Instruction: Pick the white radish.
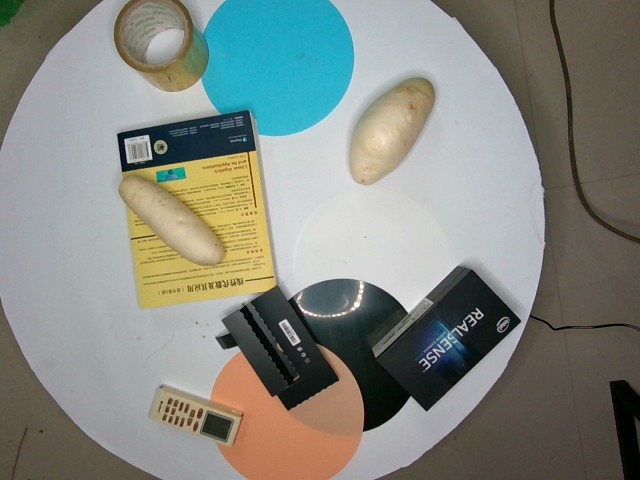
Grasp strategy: vertical